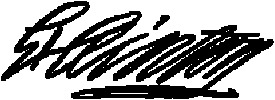
Signature of: george clinton